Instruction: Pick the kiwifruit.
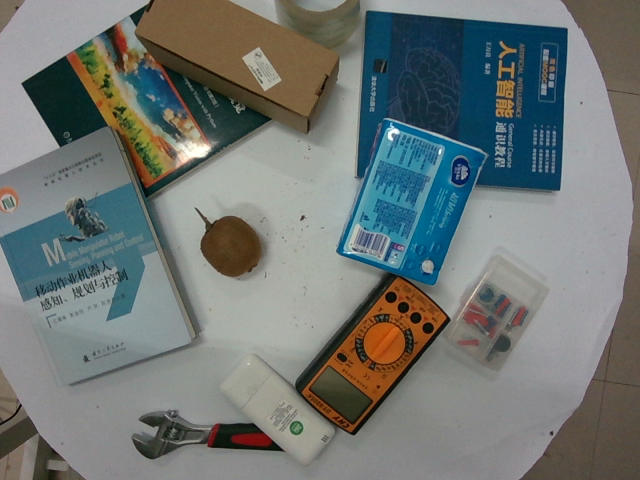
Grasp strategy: vertical